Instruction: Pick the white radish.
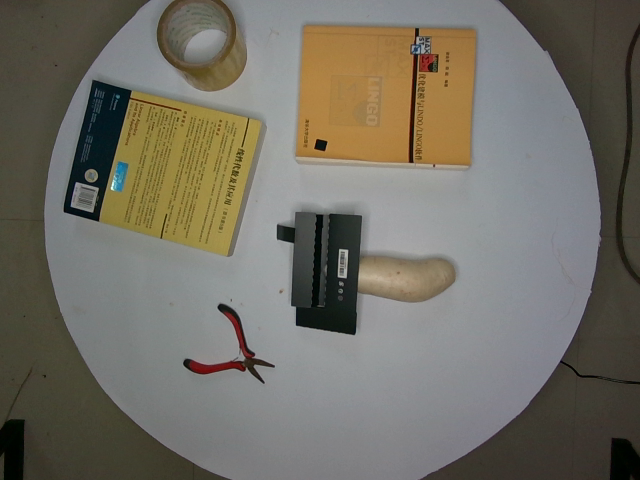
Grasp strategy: vertical